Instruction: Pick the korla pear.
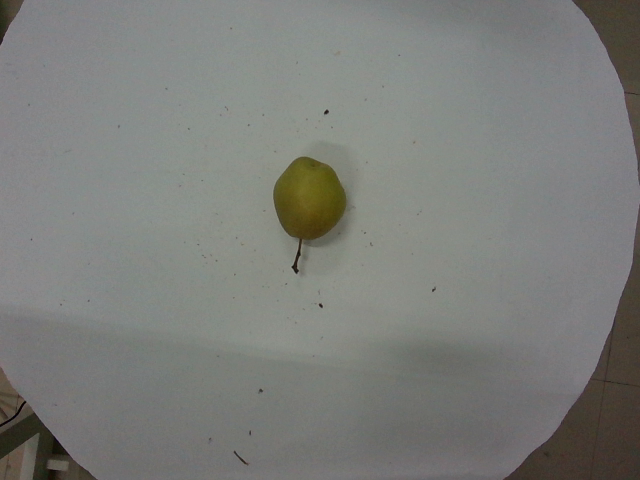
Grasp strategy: vertical